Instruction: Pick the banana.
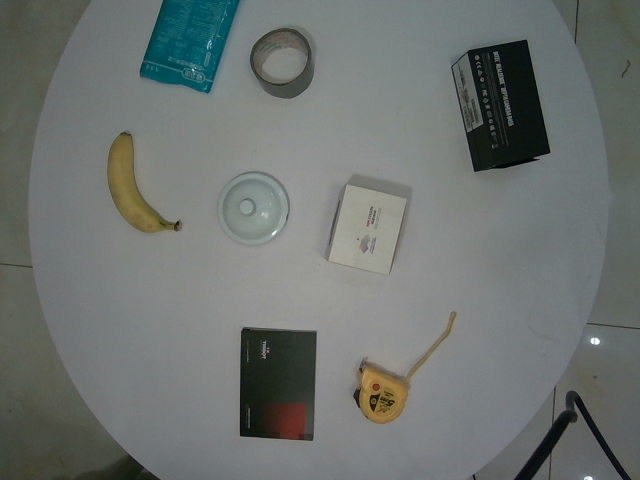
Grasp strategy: vertical